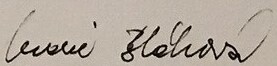
Signature of: marie bláhová